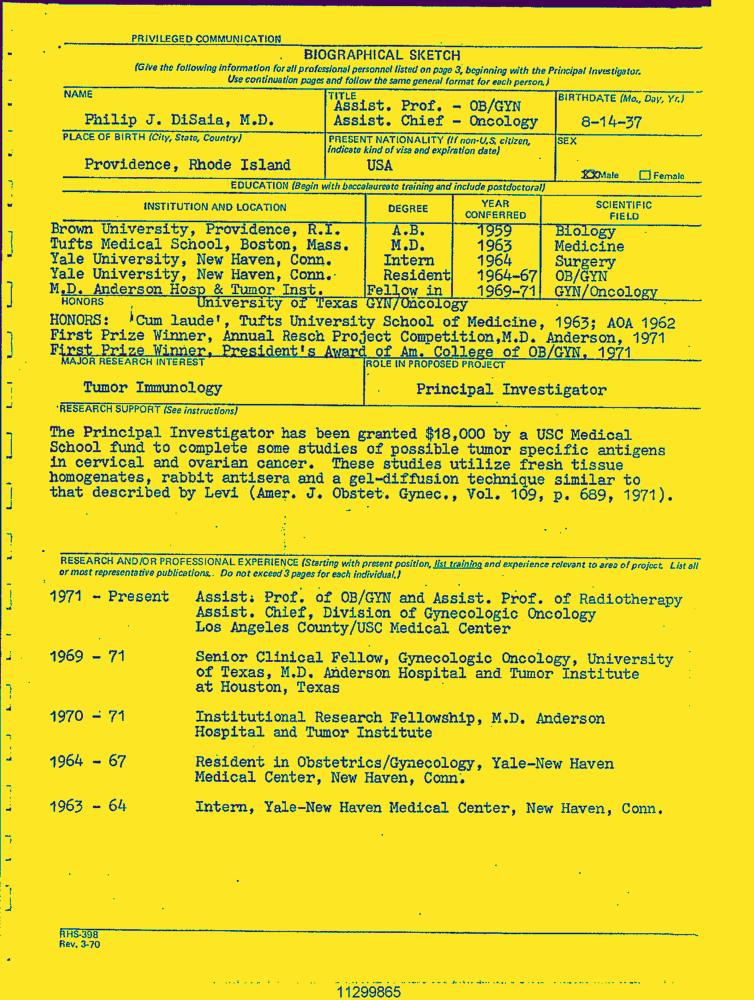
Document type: Resume-Doc